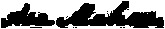
Signature of: asa mahan